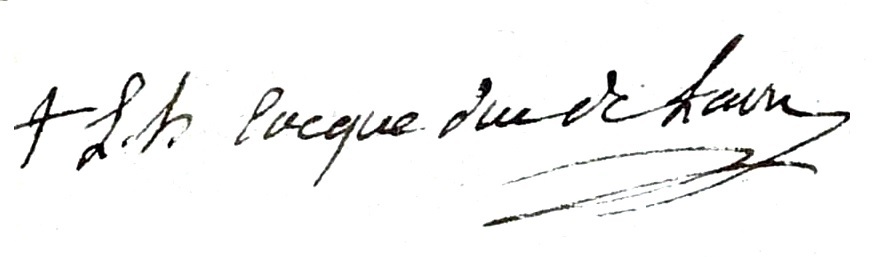
Signature of: louis hector honoré maxime de sabran